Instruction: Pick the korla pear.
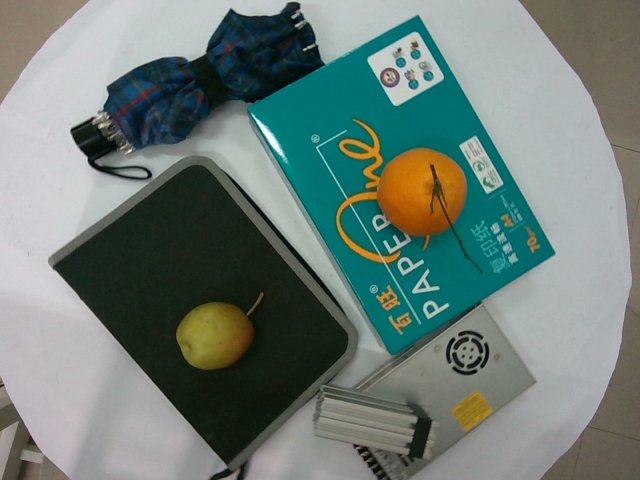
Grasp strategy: vertical